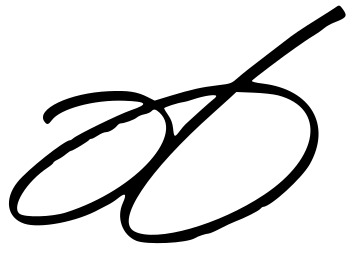
Signature of: jean jacques urvoas